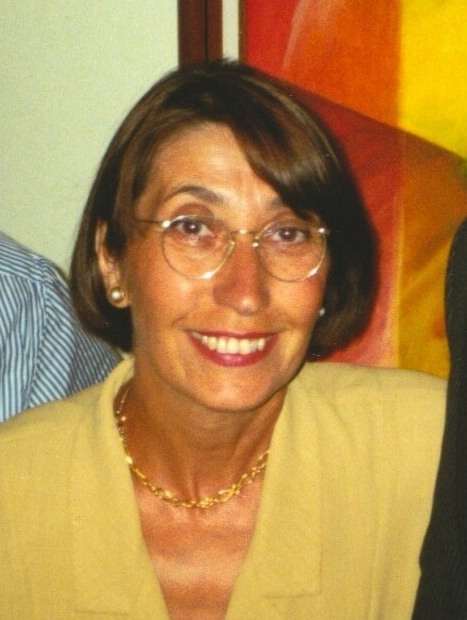
Signature of: evelina coelho